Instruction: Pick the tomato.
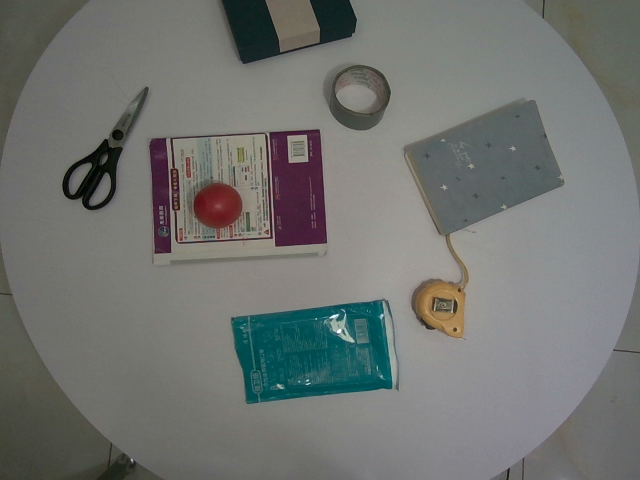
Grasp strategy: vertical